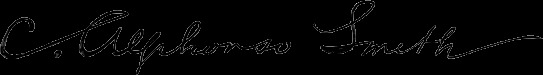
Signature of: c alphonso smith